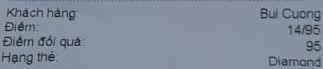
Khách hàng: Bui Cuong
Điểm: 14/95
Điểm đổi quà: 95
Hạng thẻ: Diamond